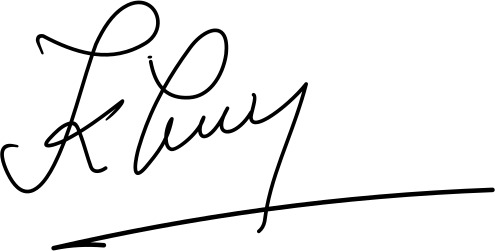
Signature of: kastriot islami